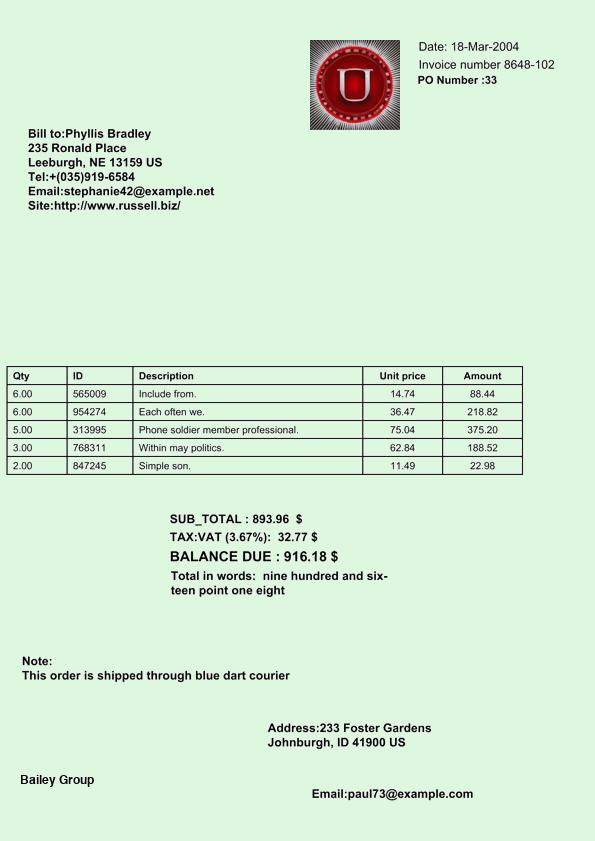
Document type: Invoice